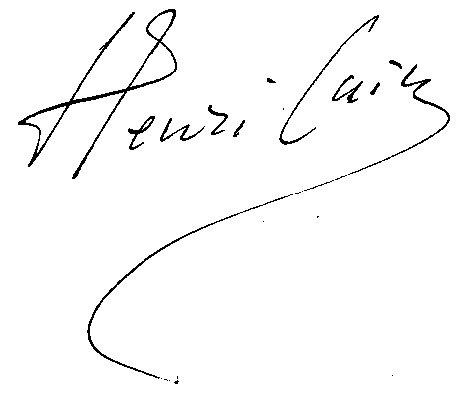
Signature of: henri caïn